Please extract the written amount, numerical amount, recipient's name, date on the cheque, and the bank's name from the image.
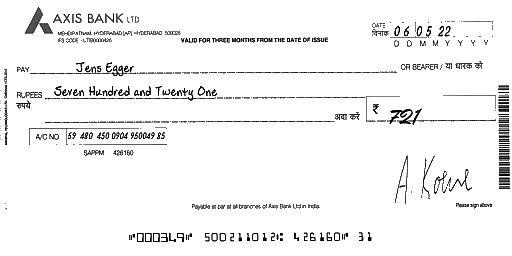
amt_in_words: Seven Hundred and Twenty One
amt_in_figures: 721
payee_name: Jens Egger
bank_name: AXIS BANK
cheque_date: 06/05/22